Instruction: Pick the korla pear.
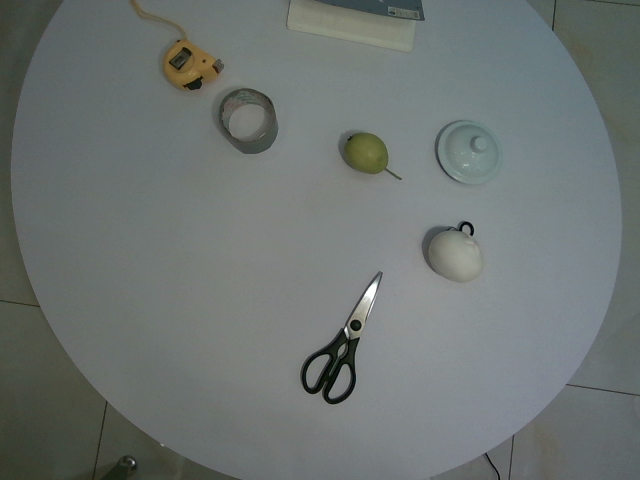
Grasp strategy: vertical